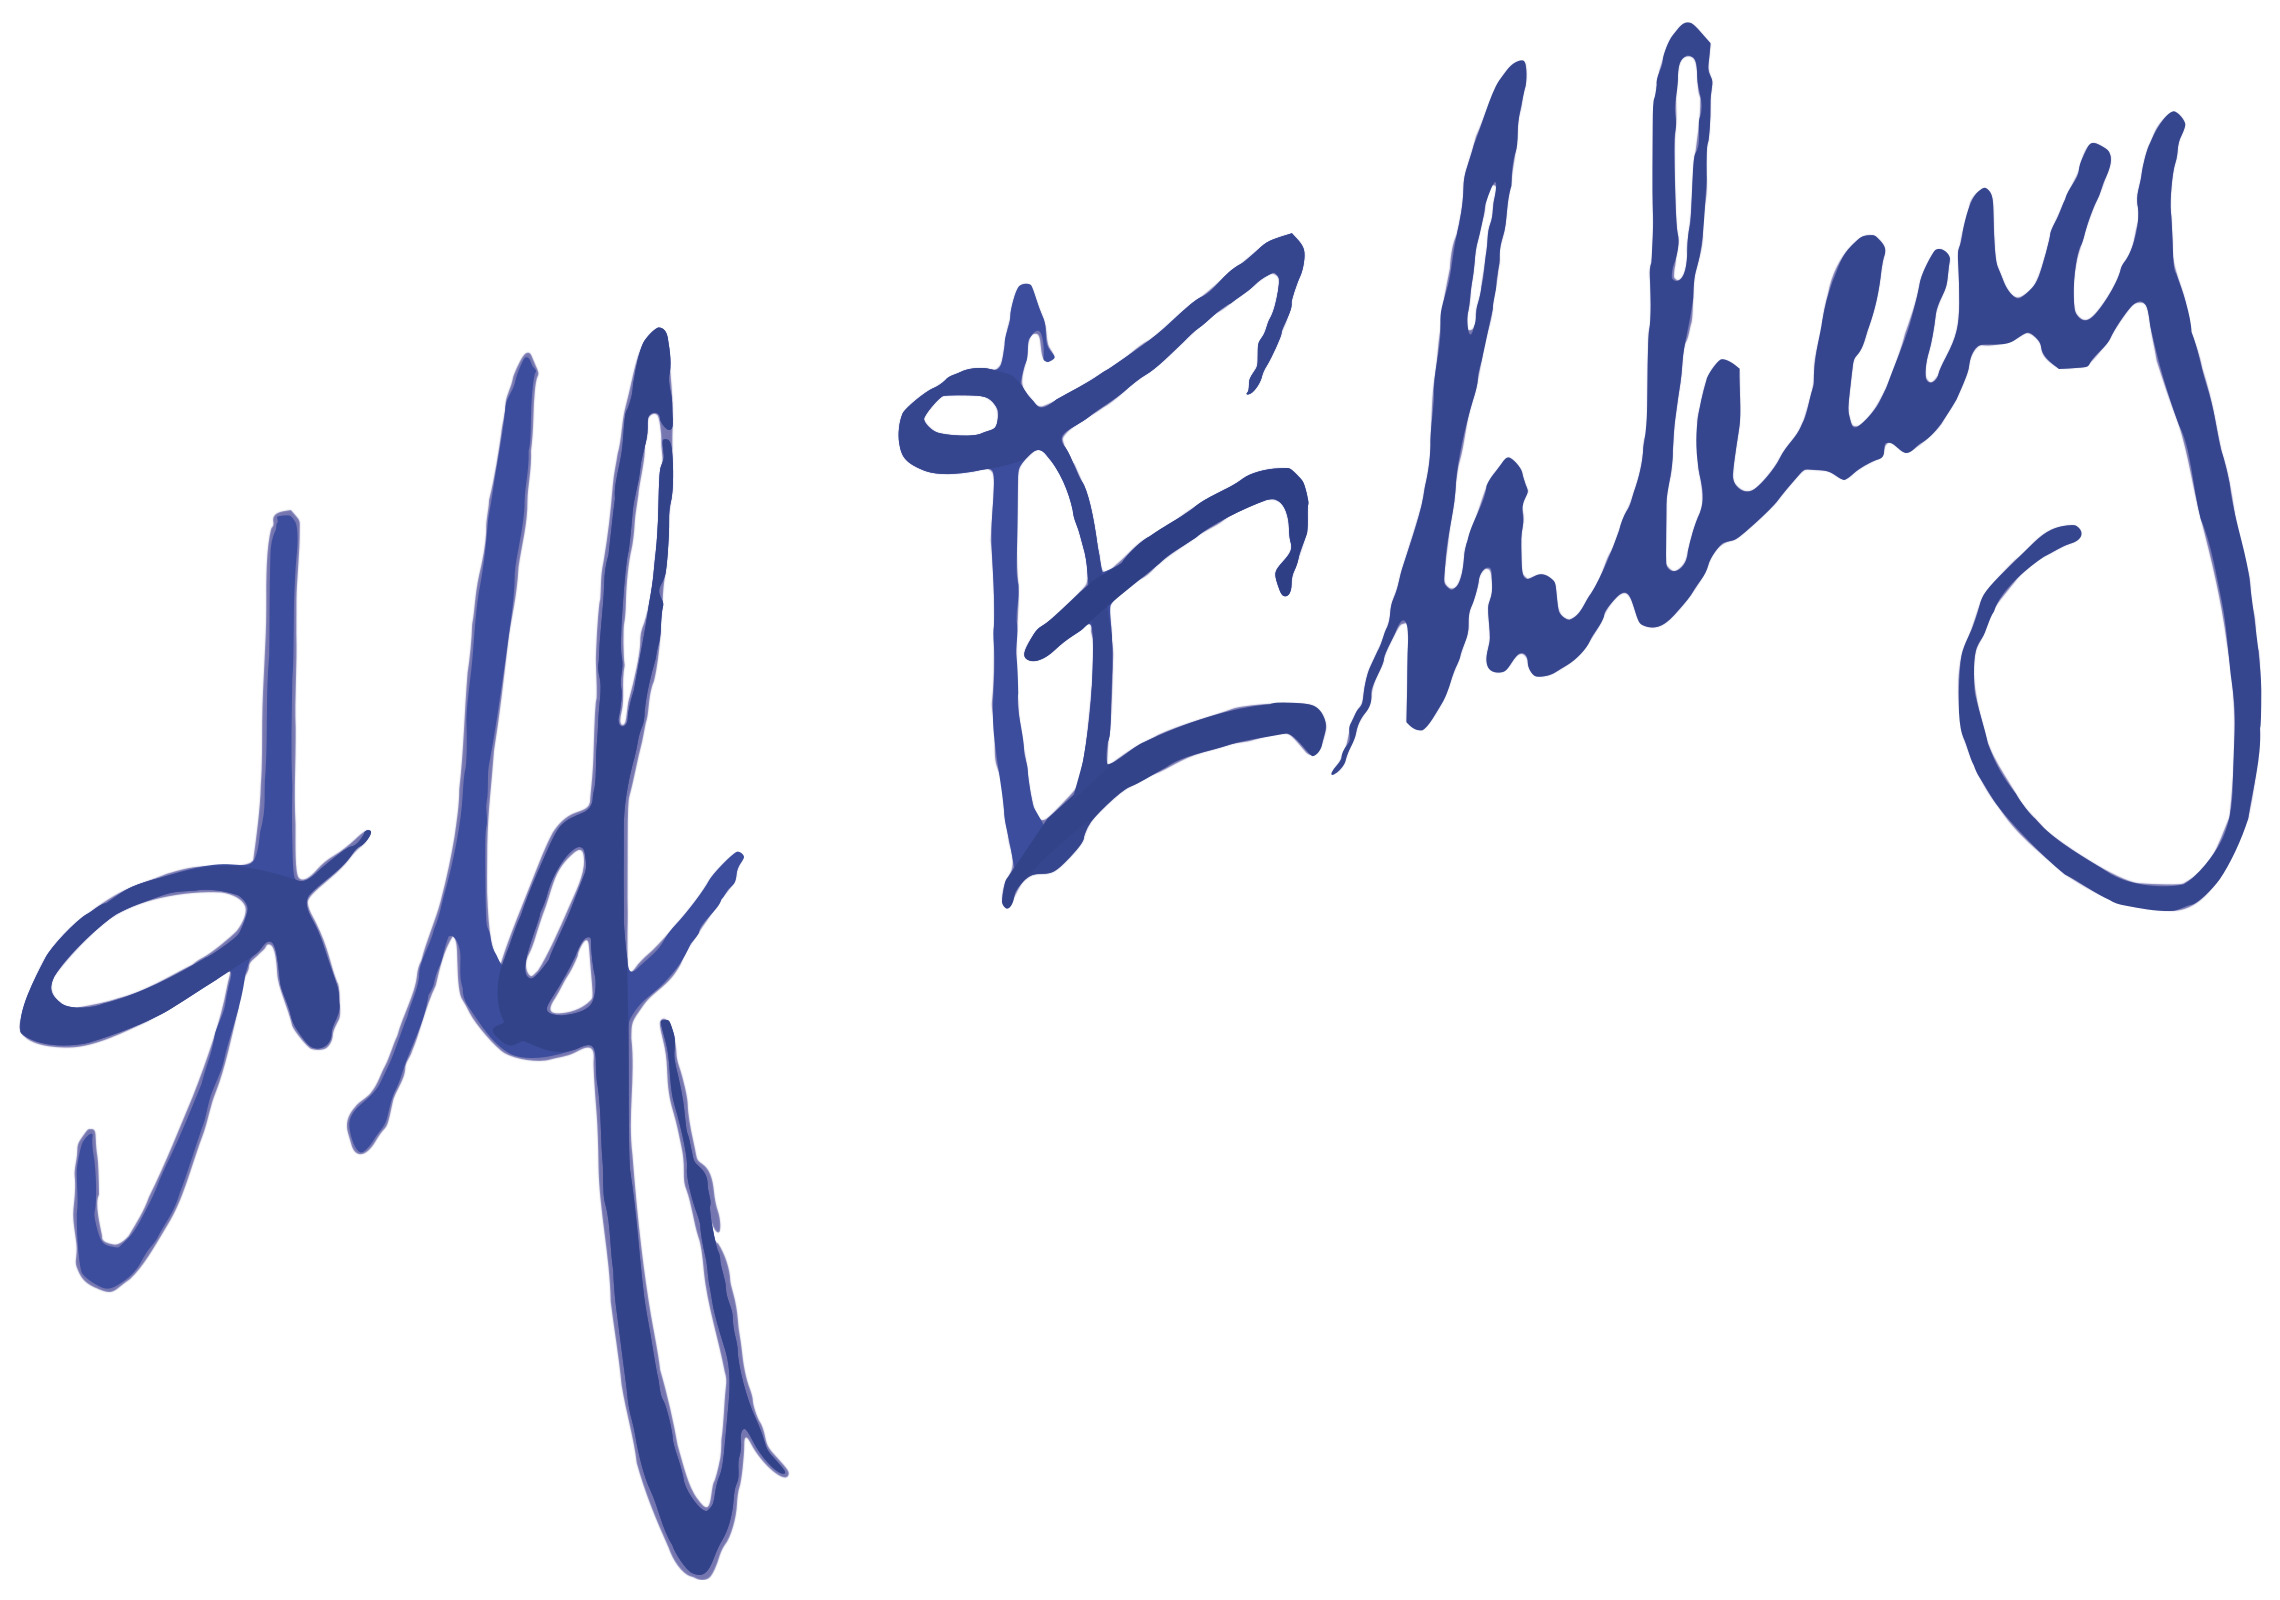
Signature of: alf ekberg